Question: What are the imaging findings?
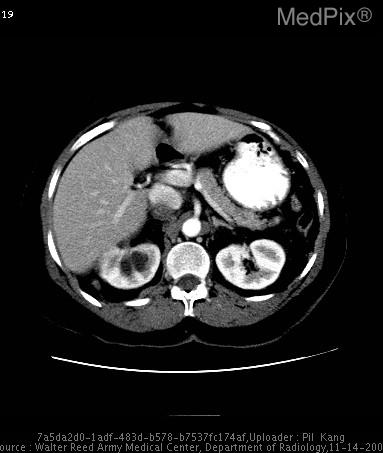
Answer: The imaging shows CT with intravenous and oral contrast material demonstrates a large retroperitoneal mass with central dystrophic calcifications.  This mass is completely separate from the right kidney, which other than the hydronephrosis and the presence of the ureteral stent, is otherwise unremarkable.  The liver was also normal.

Superior images demonstrate a "beak sign" with the inferior vena cava and the left renal vein, strongly suggestive of the vascular origin of this tumor.

Note the presence of the ureteral stent, and the image demonstrating that the mass has extrinsic mass effect on the course of the ureter, causing the original clinical problem for which this patient was treated. CT with intravenous and oral contrast material demonstrates a large retroperitoneal mass with central calcifications.  This mass is completely separate from the right kidney, which other than the hydronephrosis and the presence of the ureteral stent, is otherwise unremarkable.  The liver was also normal..